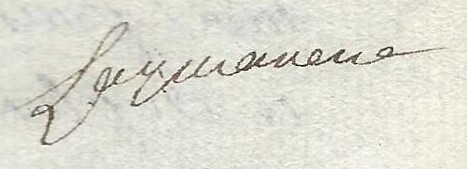
Signature of: adrien de lezay marnésia